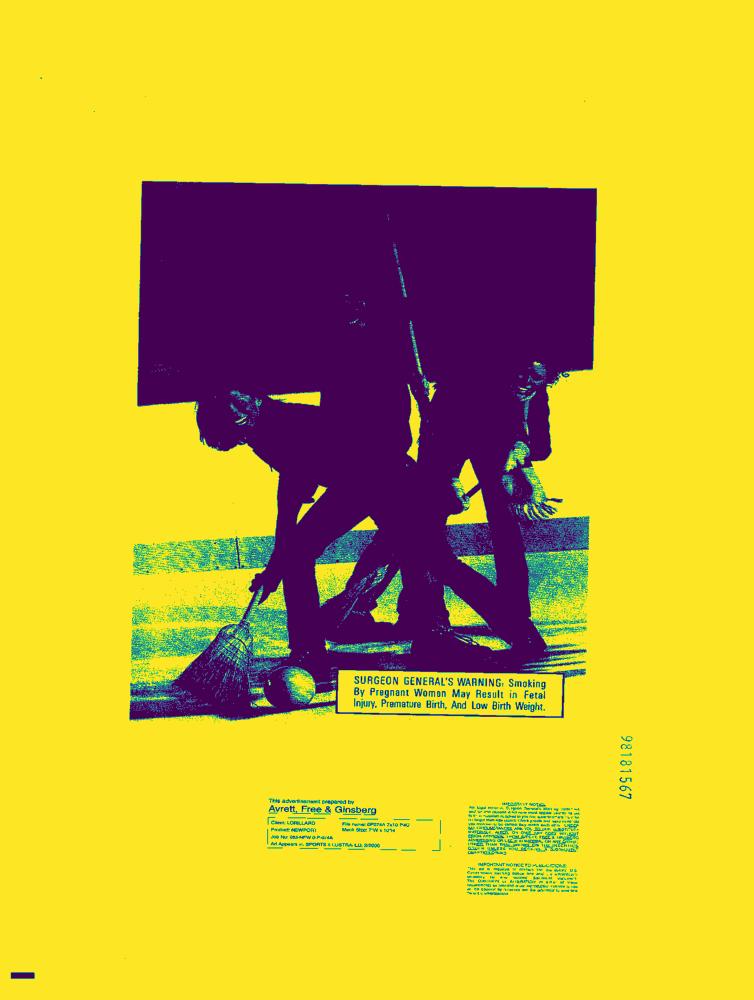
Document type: AD